Question: What type of tax is indicated in the document, personal property or real estate?
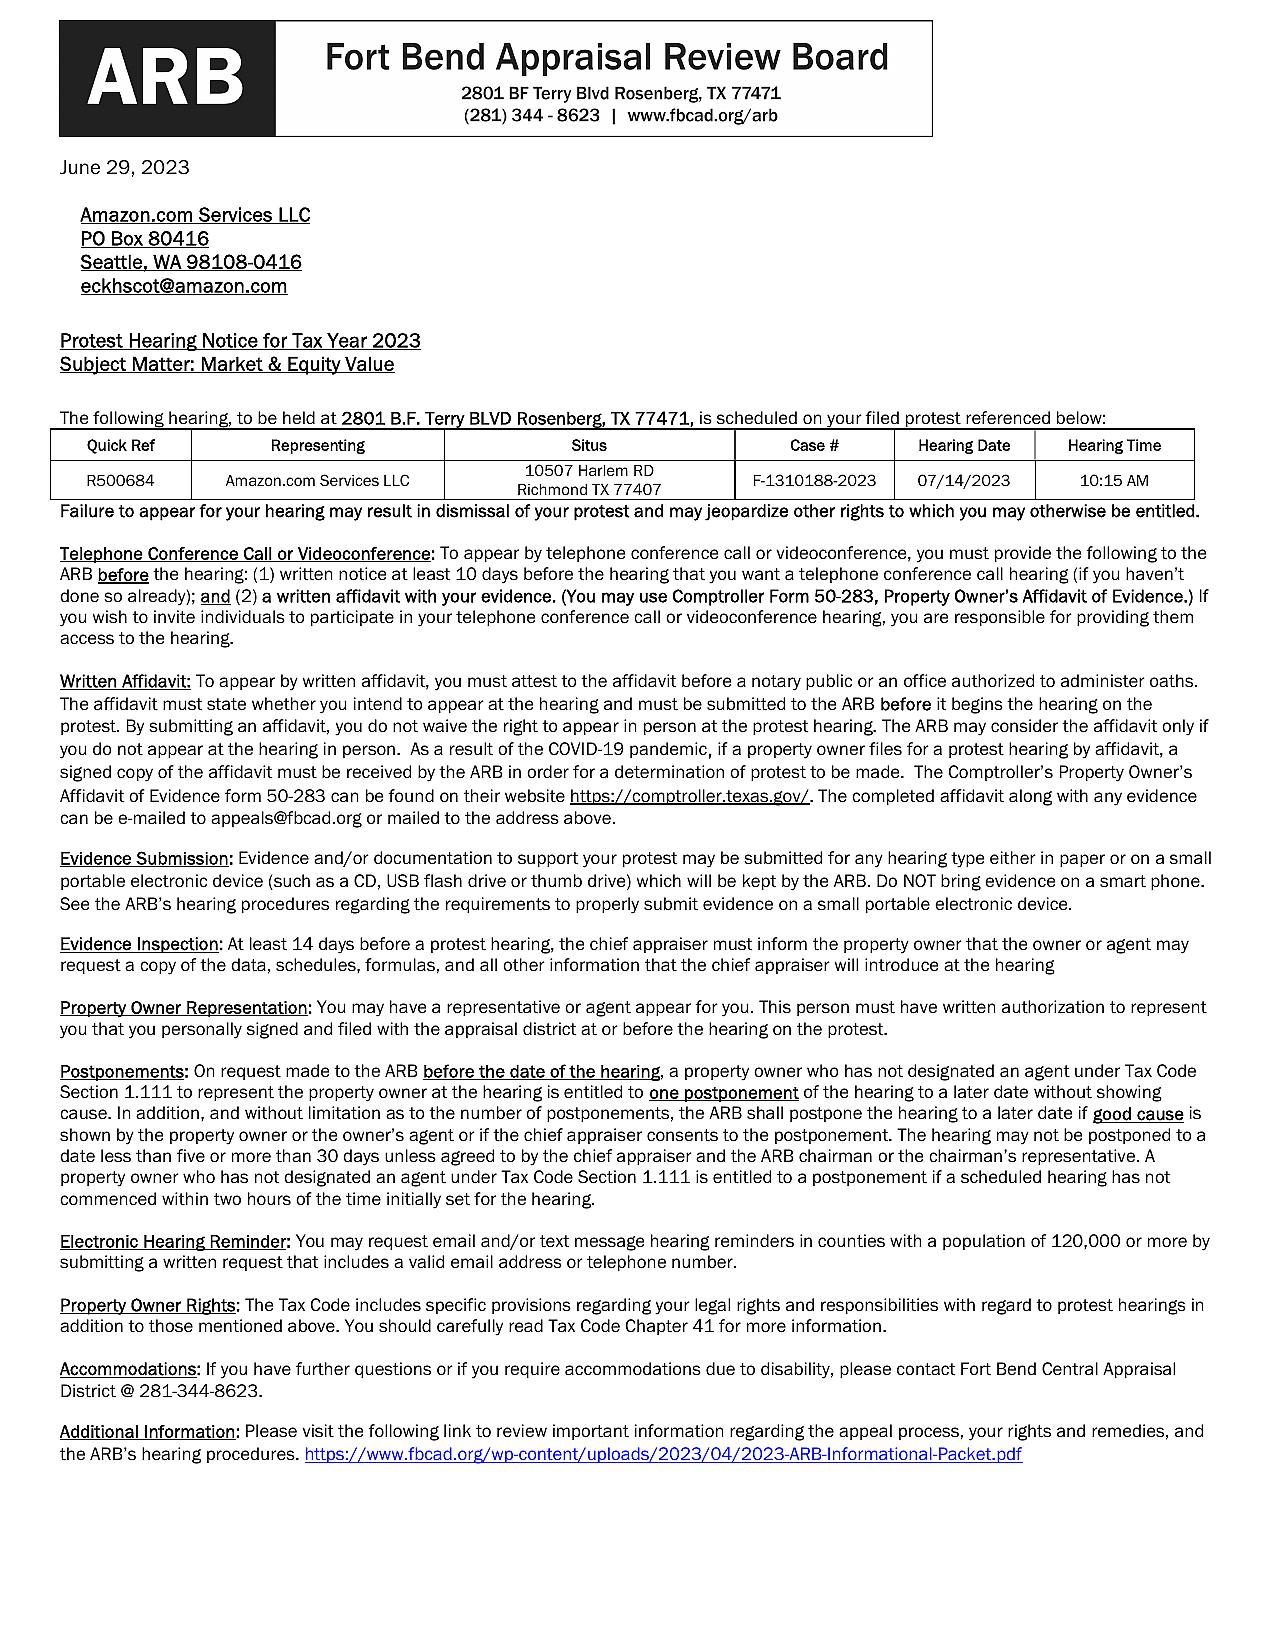
Answer: "Real Estate Tax"